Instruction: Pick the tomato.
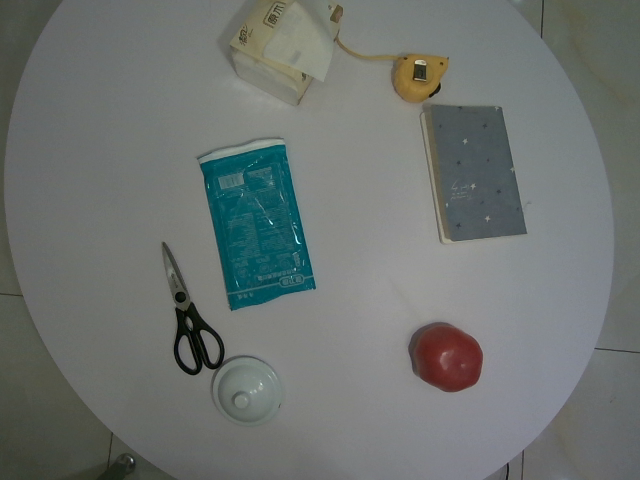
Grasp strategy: vertical